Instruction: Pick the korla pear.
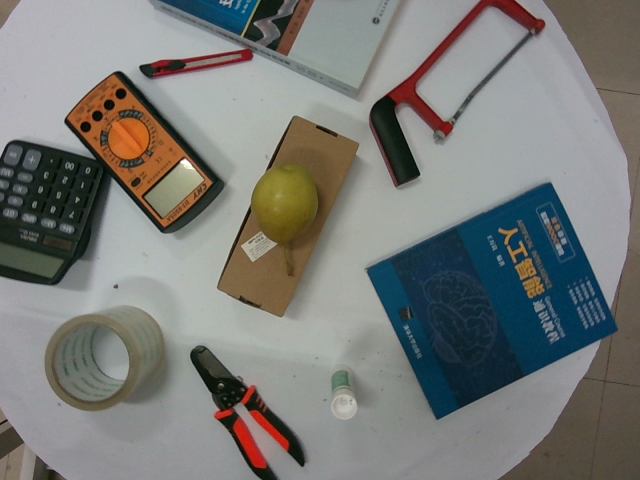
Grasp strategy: vertical